Question: What is the suspected problem?
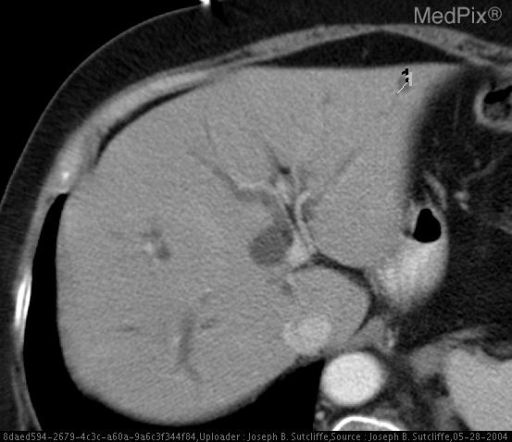
Answer: The findings suggest The images through the level of the liver and porta hepatis demonstrate extrahepatic and intrahepatic biliary ductal dilatation. Images through the level of the pancreas demonstrate a 3cm mass in the head of the pancreas. Pelvic images demonstrate thrombi within the right common iliac and left common femoral vein.. Contrast enhanced axial CT through the level of the liver. Can you describe the findings?. The patient might have a history of Painless jaundice..